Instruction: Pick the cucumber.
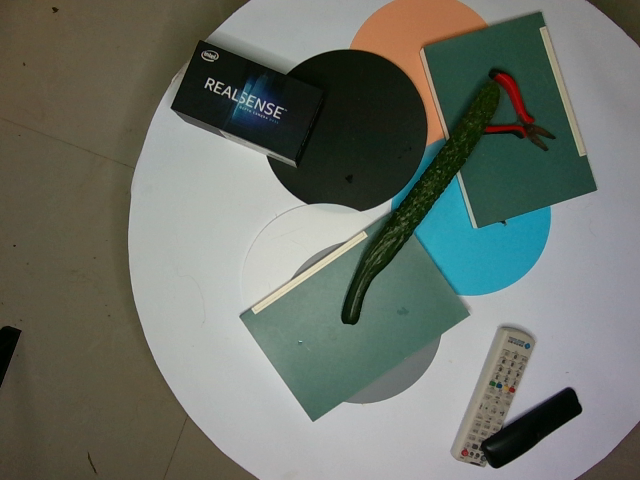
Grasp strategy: vertical